Identify and extract the amount in words, amount in numbers, payee name, cheque date, and bank name from the image.
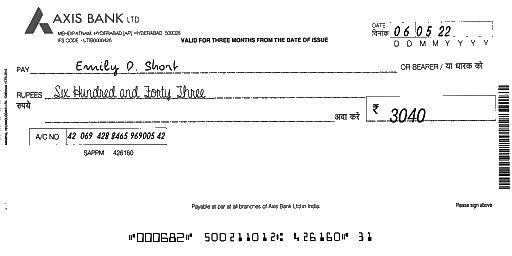
amt_in_words: Six Hundred and Forty Three
amt_in_figures: 3040
payee_name: Emily D. Short
bank_name: AXIS BANK
cheque_date: 06/05/22